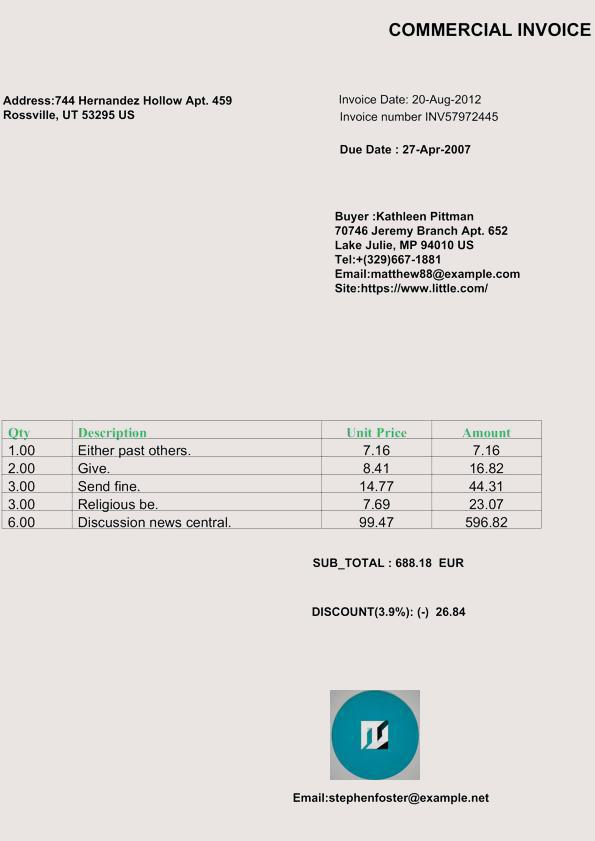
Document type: Invoice